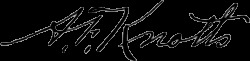
Signature of: armanis f knotts